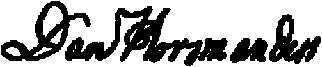
Signature of: daniel horsmanden